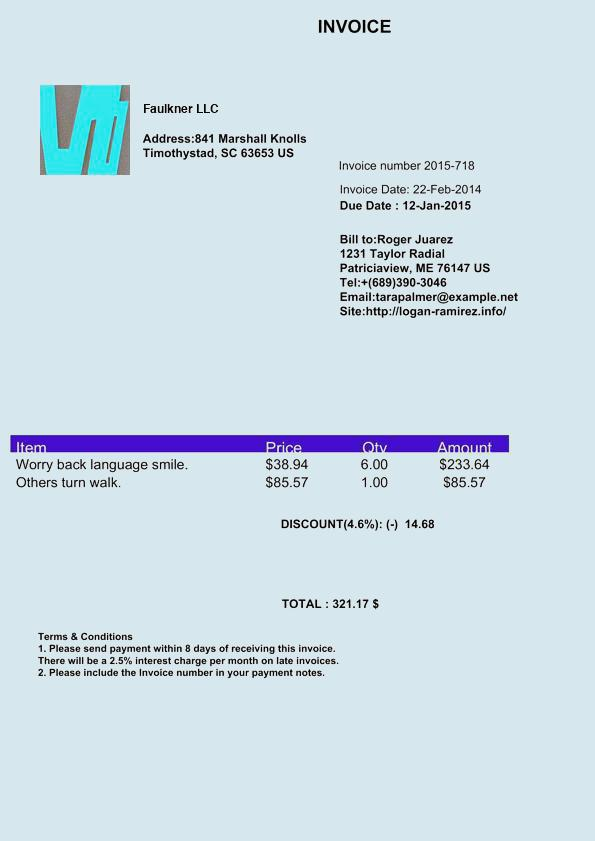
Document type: Invoice